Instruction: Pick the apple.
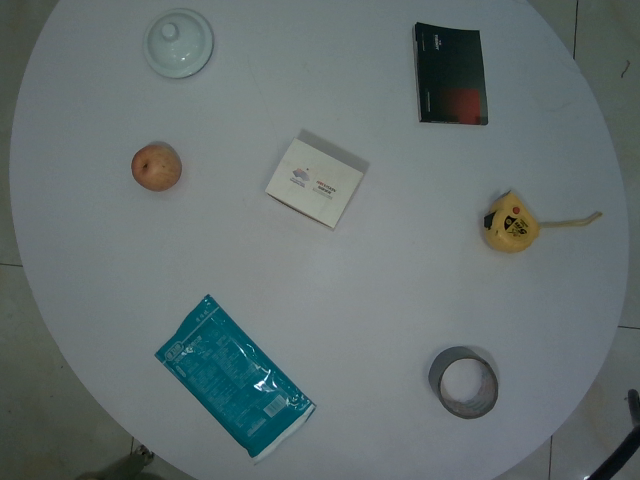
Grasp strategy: vertical